Question: What is the potential diagnosis?
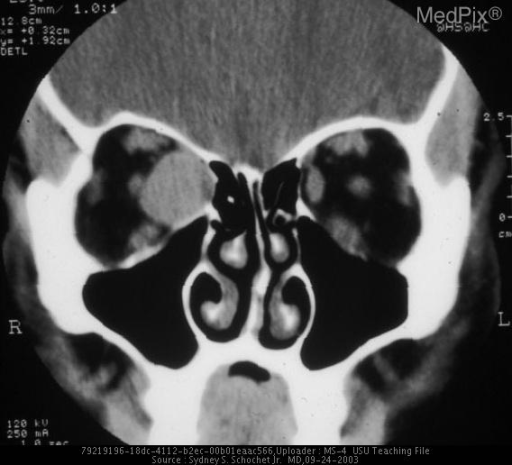
Answer: The possible diagnosis includes • Metastasis
• Thyroid opthalmopathy
• Lymphoma.